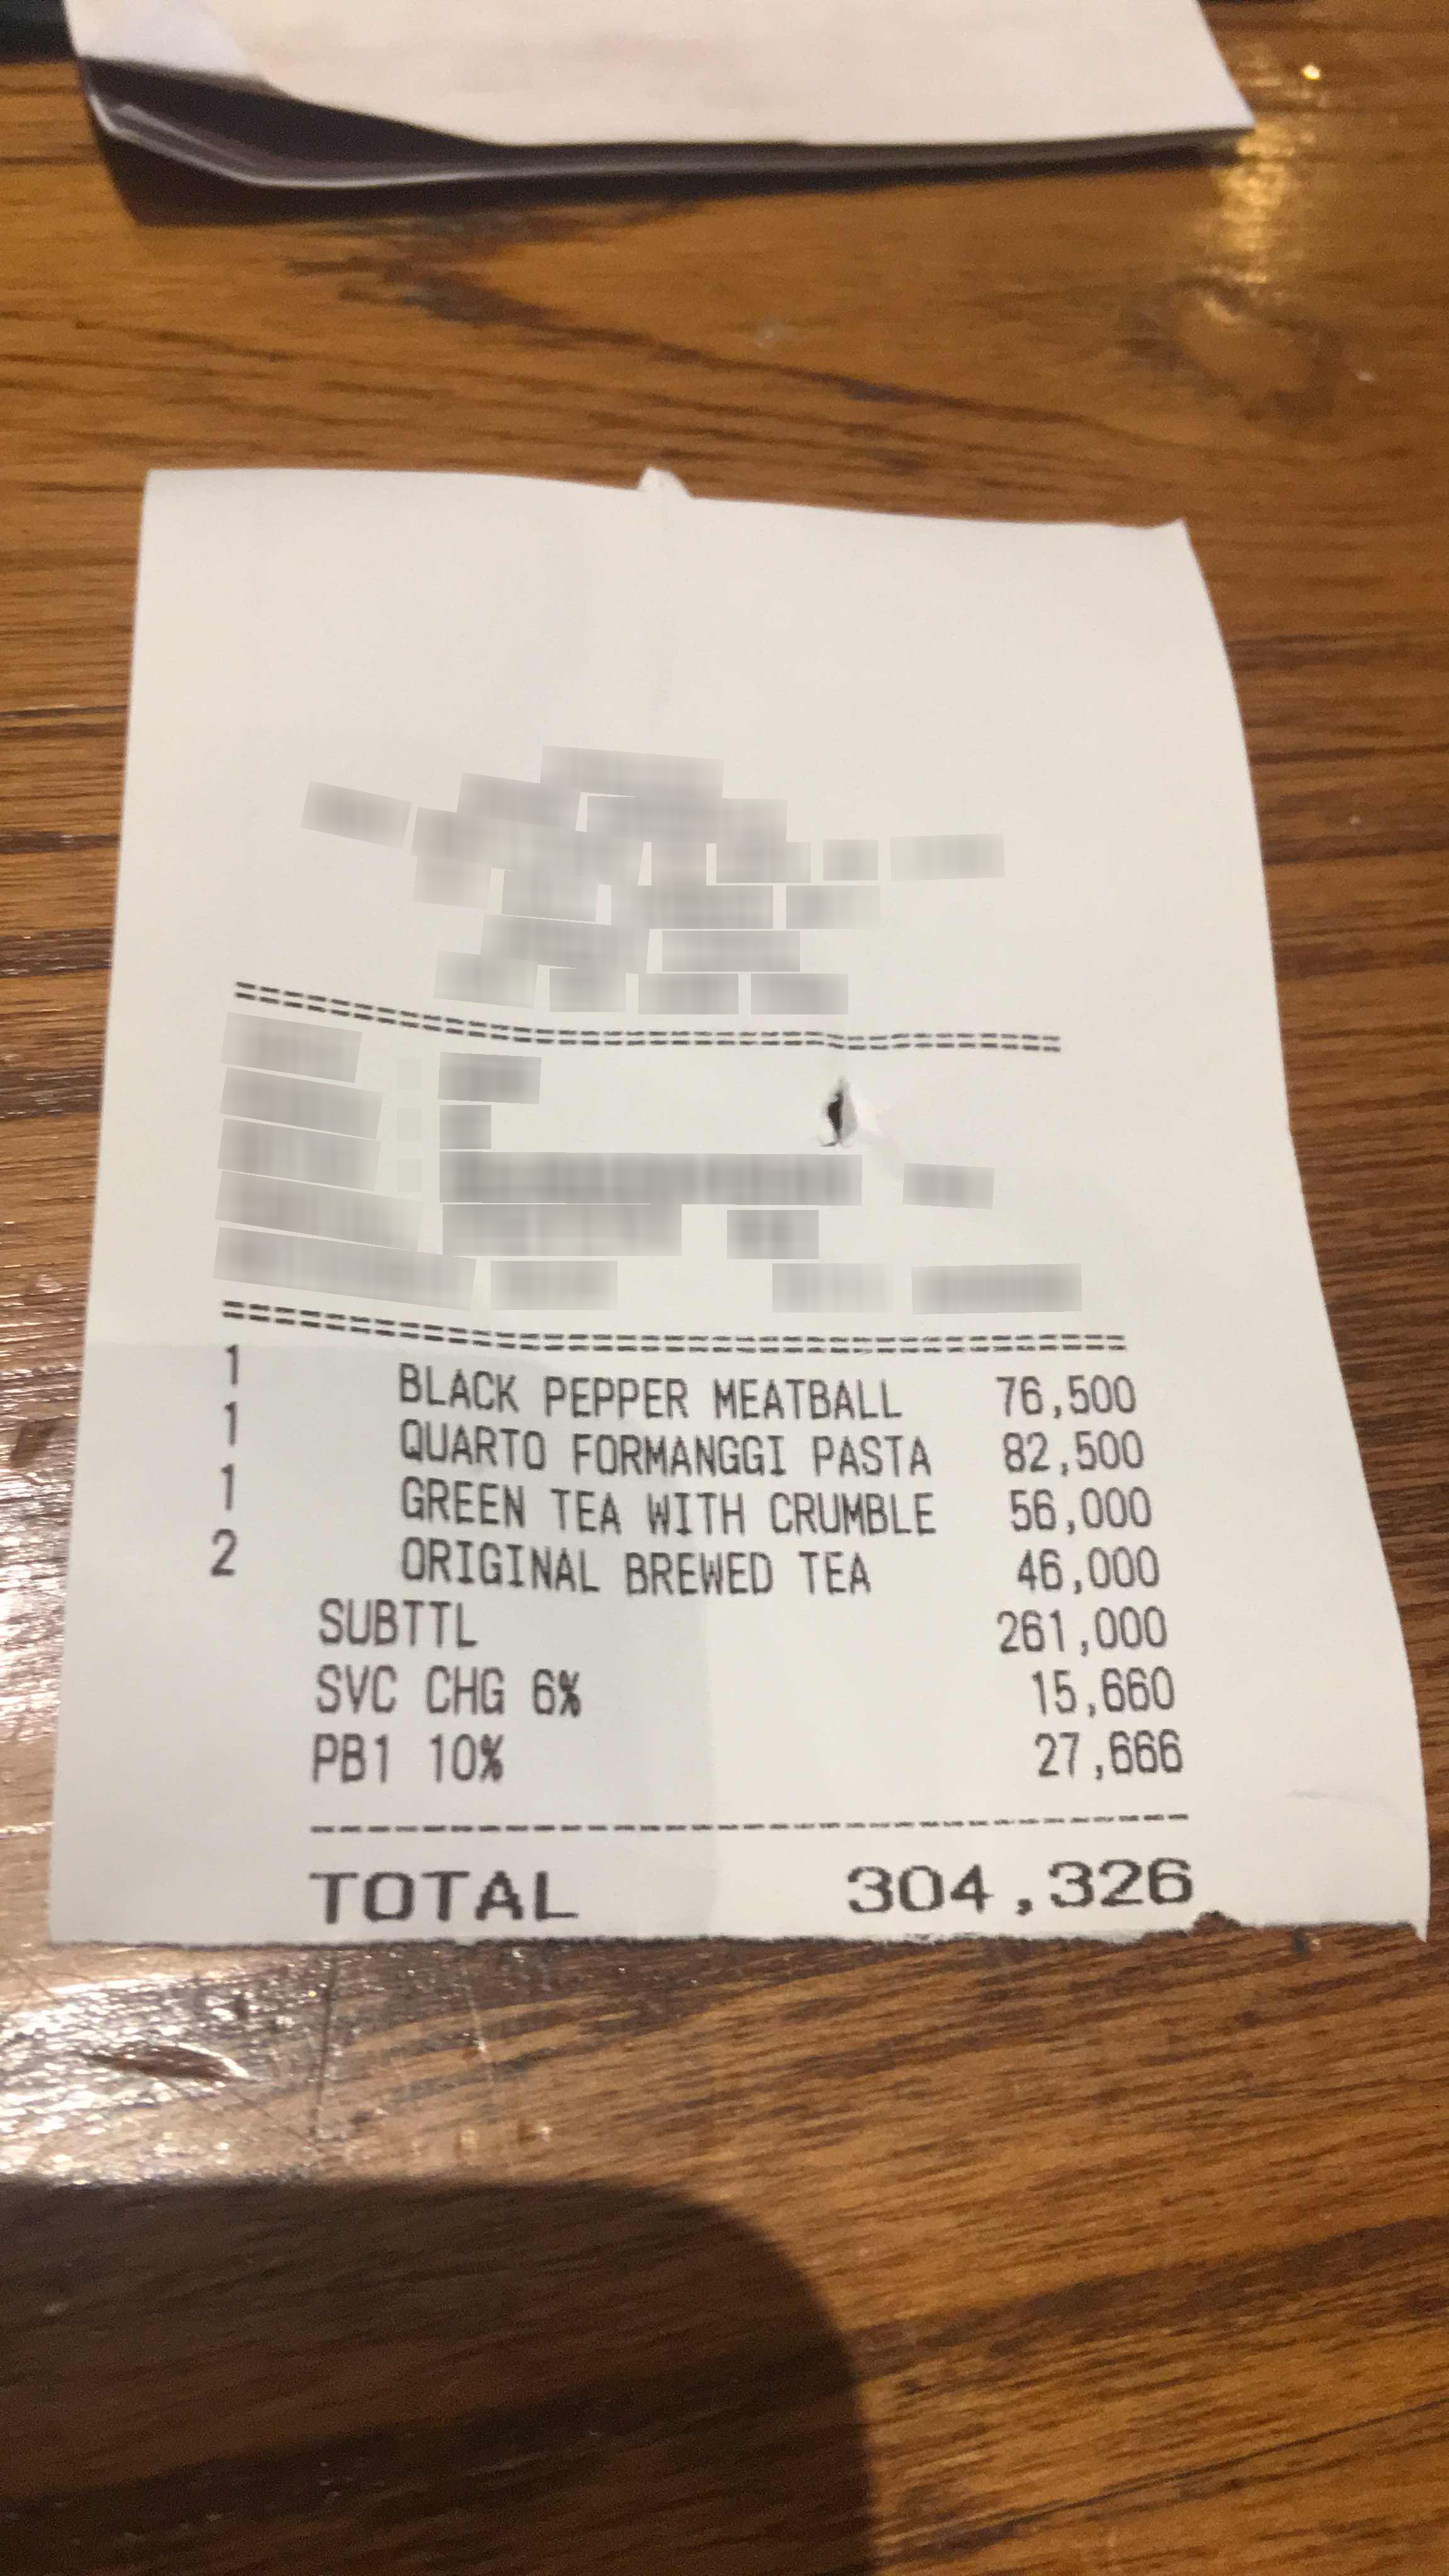
Receipt information:
store_name: BLACK PEPPER MEATBALL
subtotal: 261,000
svc: 15,660
tax: 27,666
total: 304,326
line_items: item_name: BLACK PEPPER MEATBALL
item_value: 76,500
item_quantity: 1
item_name: QUARTO FORMANGGI PASTA
item_value: 82,500
item_quantity: 1
item_name: GREEN TEA WITH CRUMBLE
item_value: 56,000
item_quantity: 1
item_name: ORIGINAL BREWED TEA
item_value: 46,000
item_quantity: 2